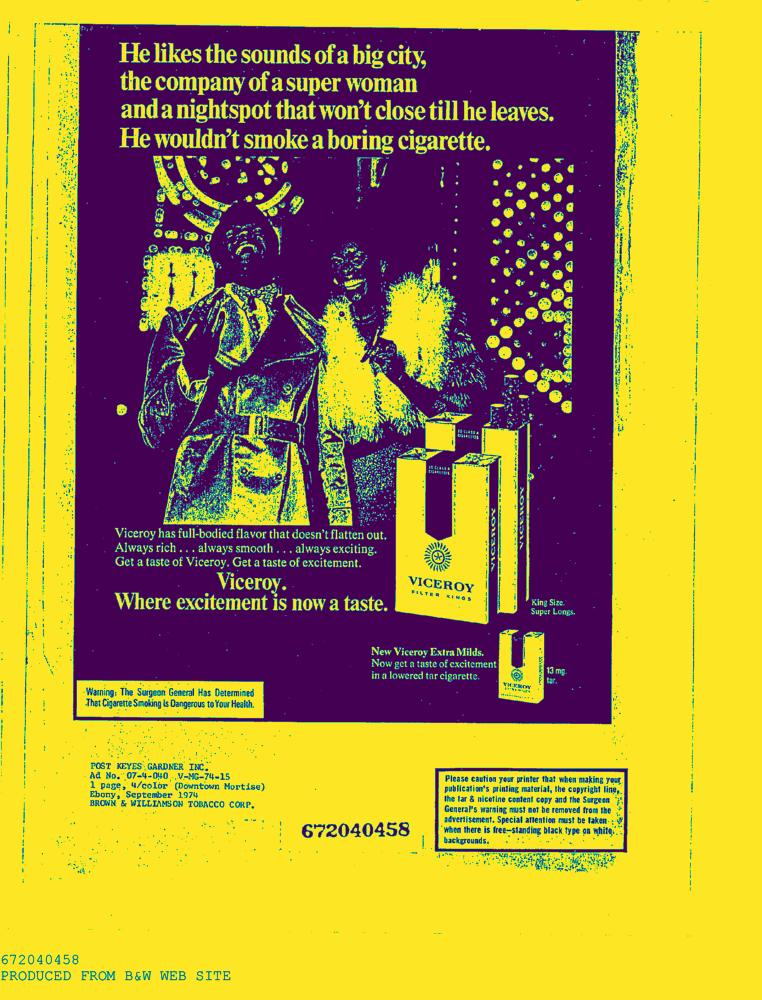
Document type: AD